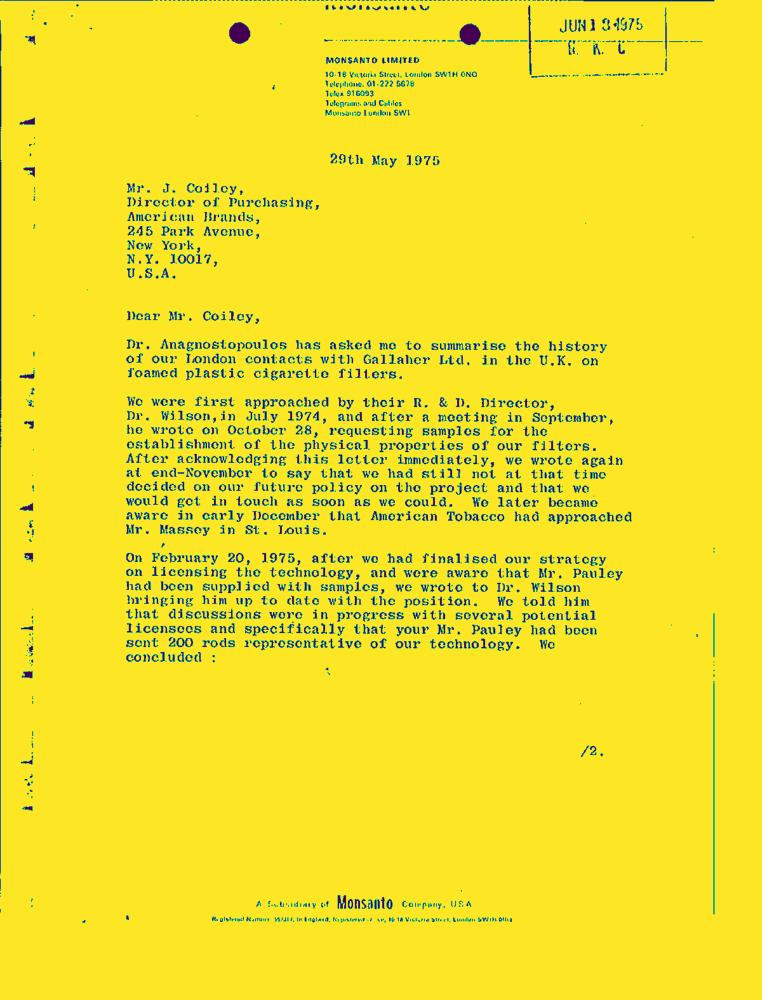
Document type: Letter-Doc